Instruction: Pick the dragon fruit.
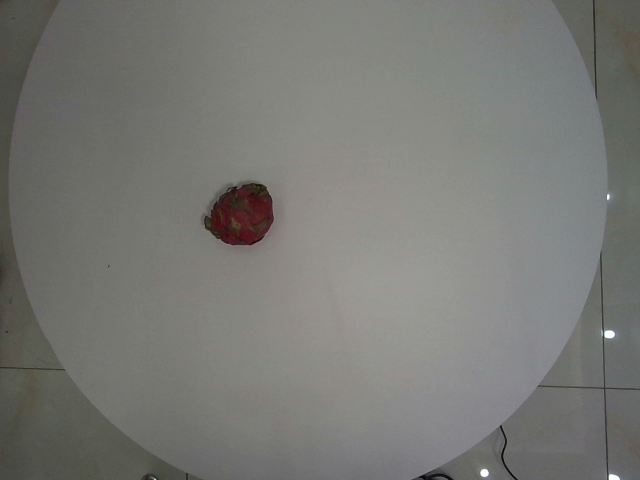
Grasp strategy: vertical